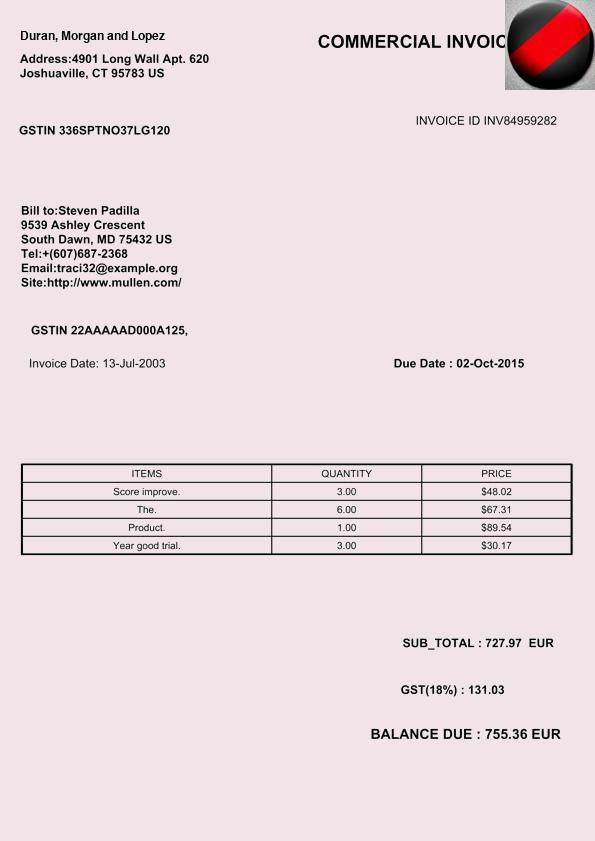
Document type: Invoice